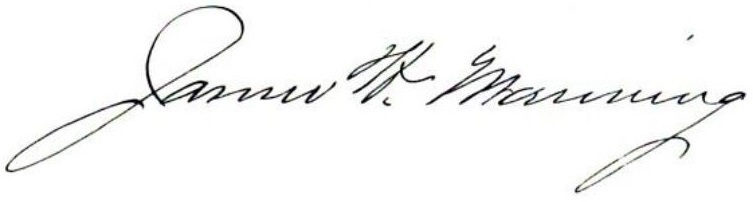
Signature of: james hilton manning